Question: What type of tax is indicated in the document, personal property or real estate?
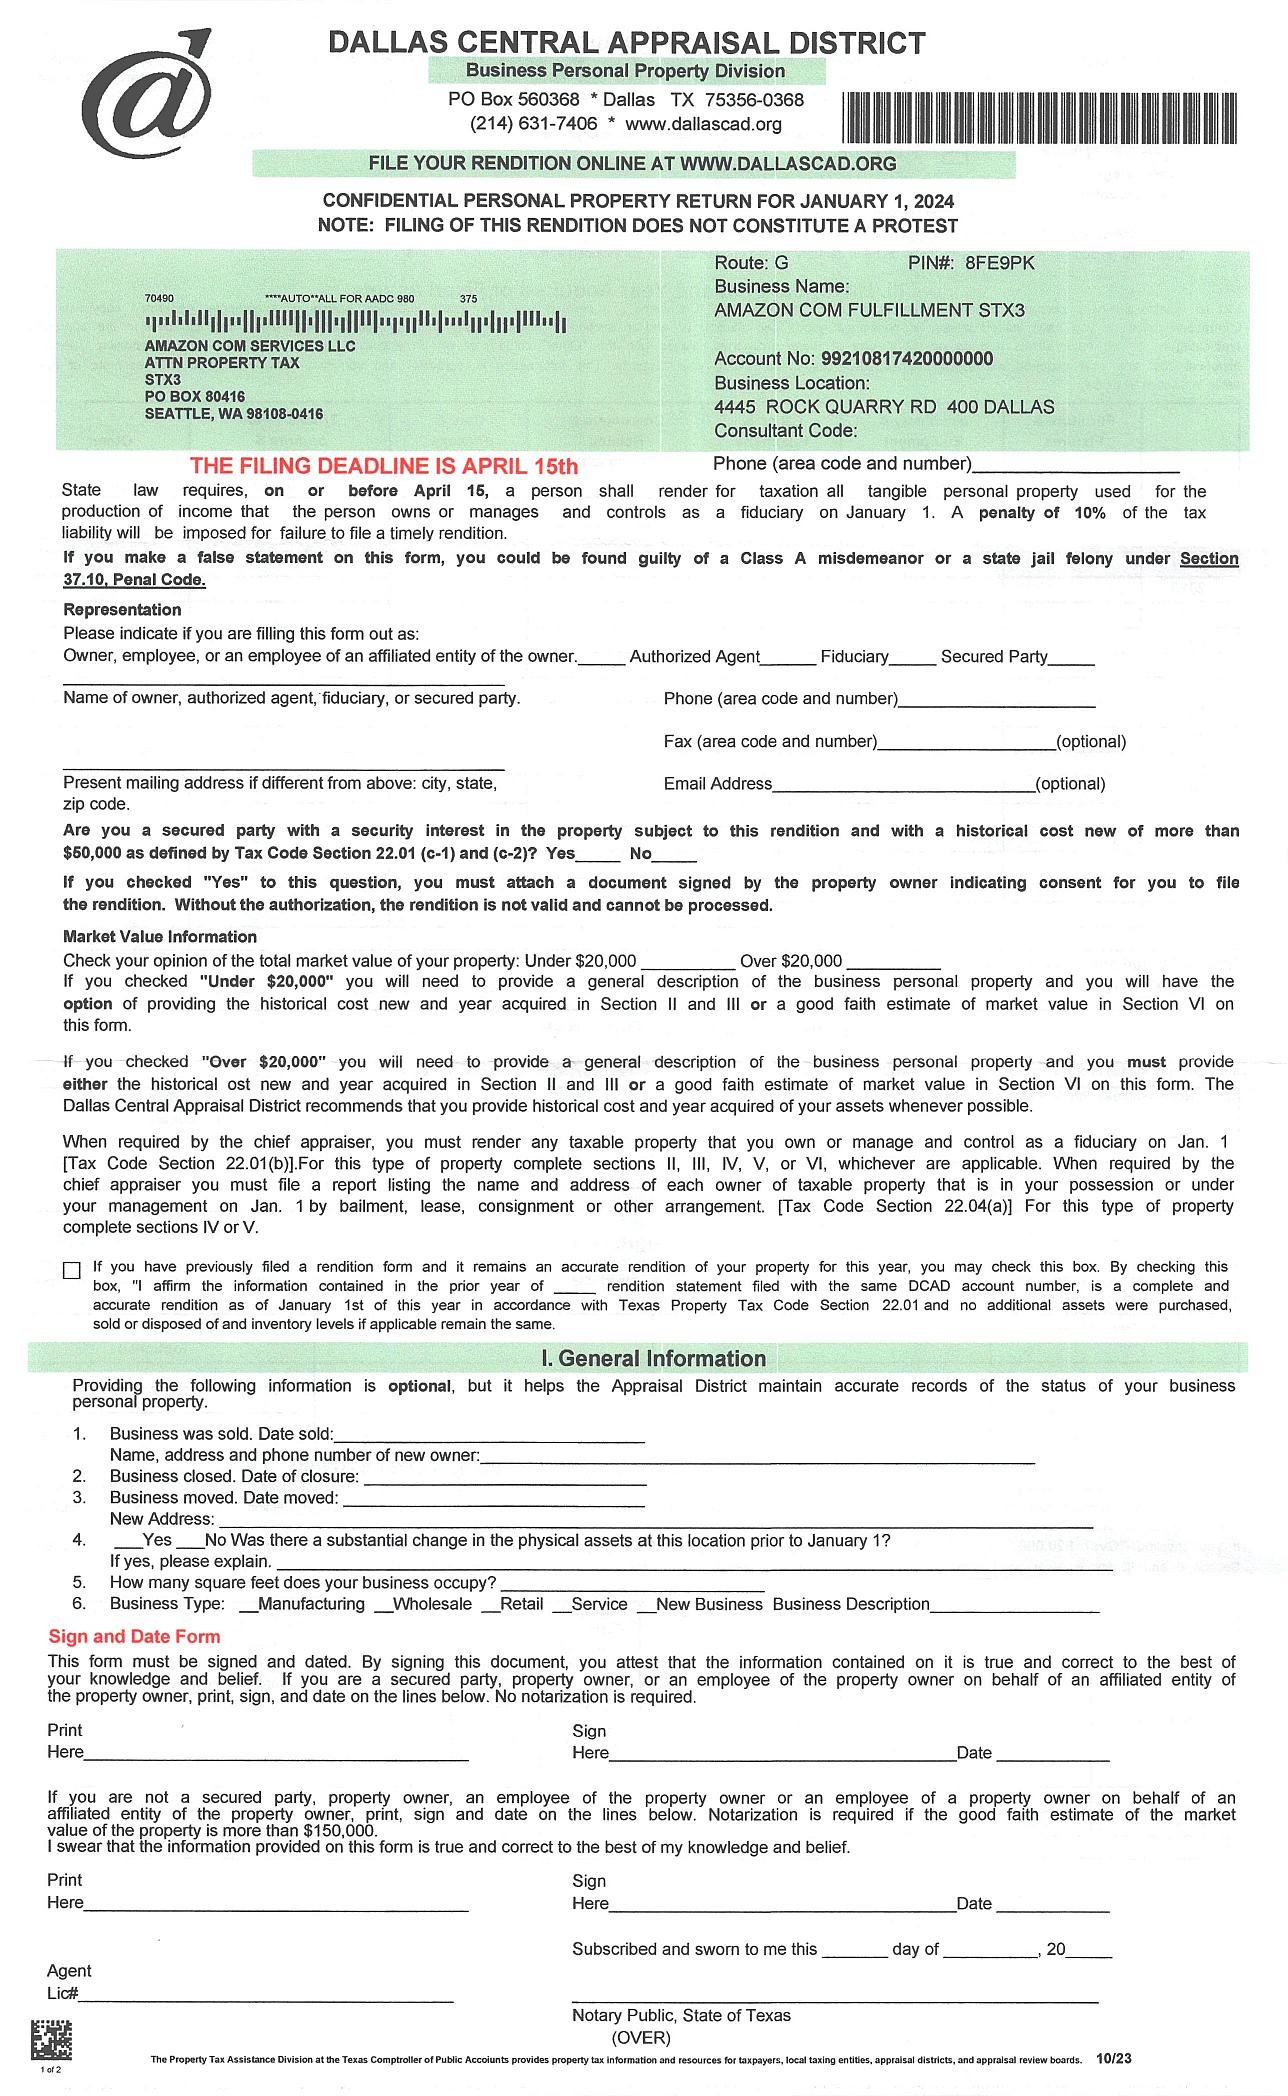
Answer: "Personal Property"